Question: What is the property identification or parcel number listed?
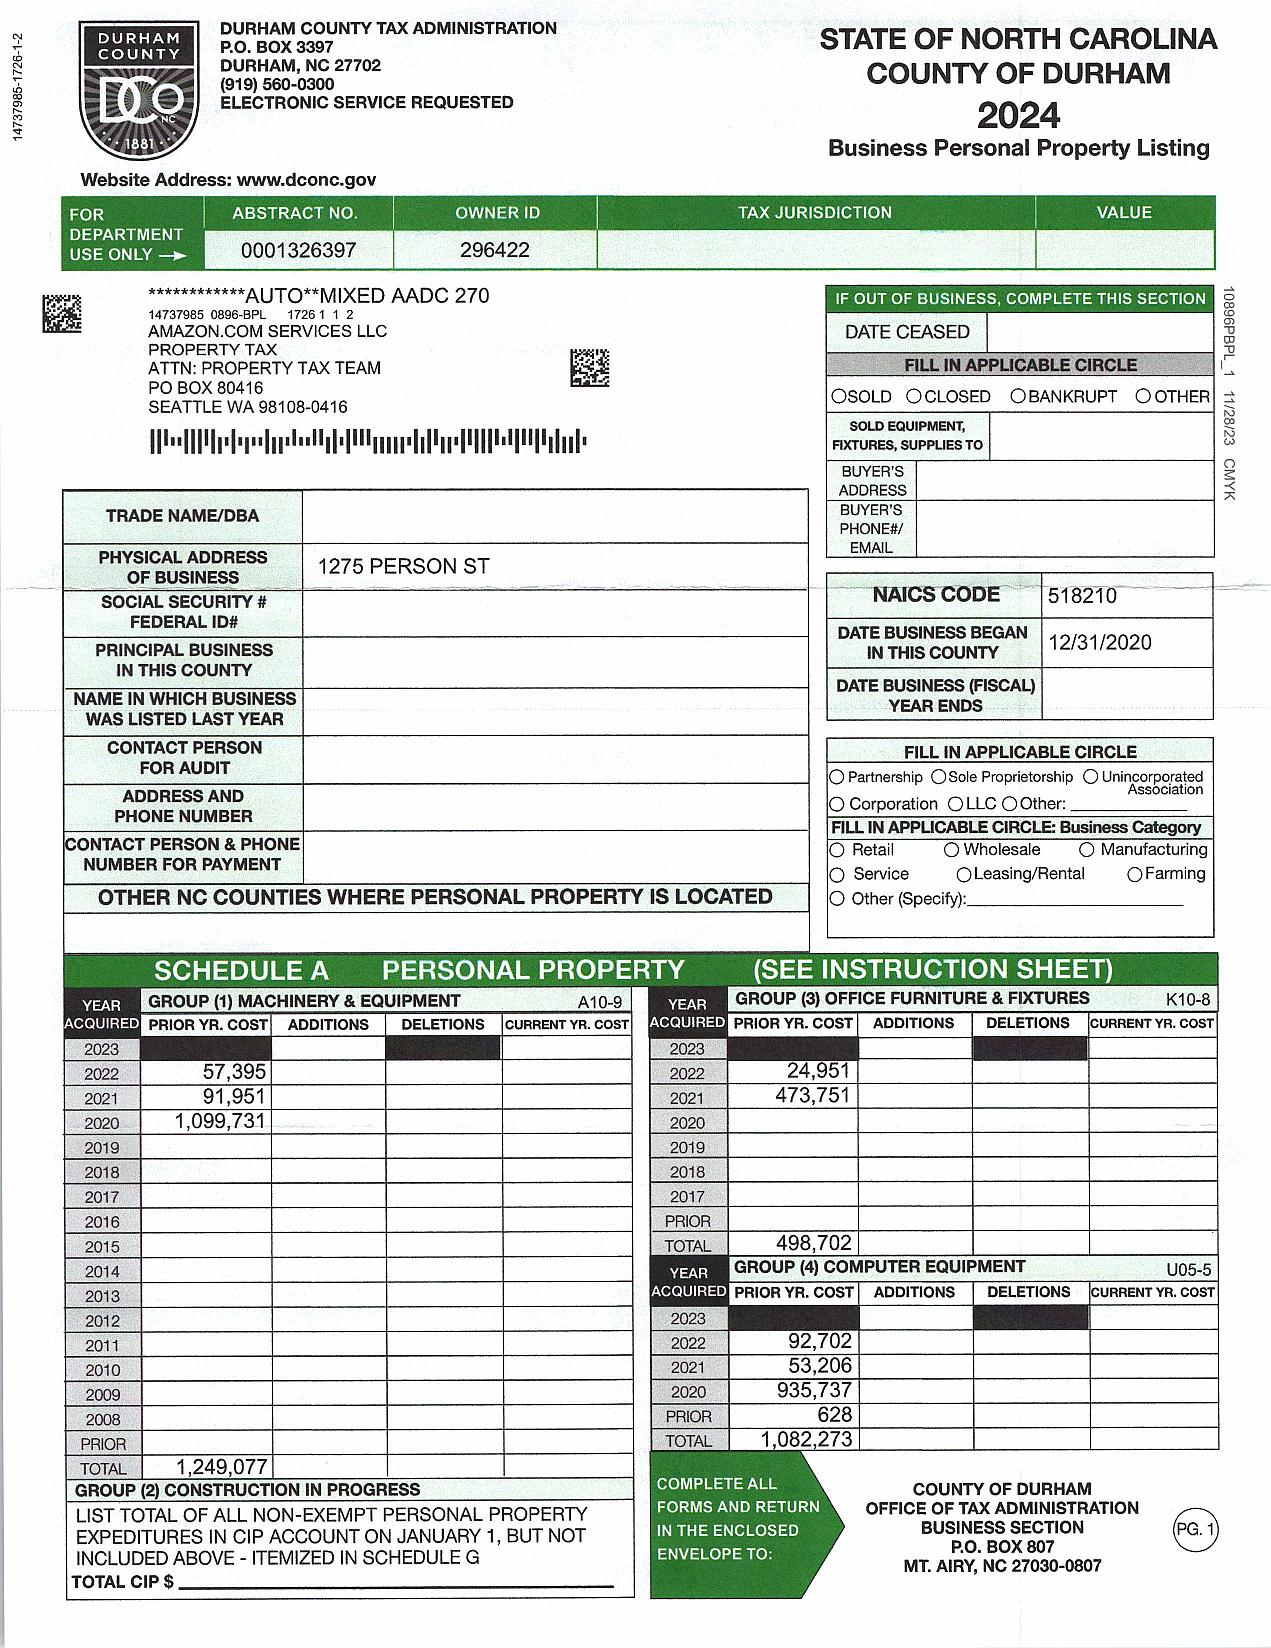
Answer: "296422"